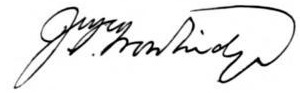
Signature of: john townsend trowbridge